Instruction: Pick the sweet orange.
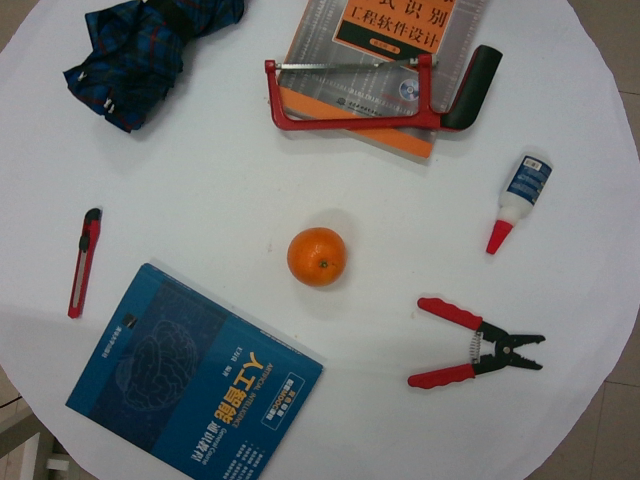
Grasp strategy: vertical